Question: What was observed in the imaging?
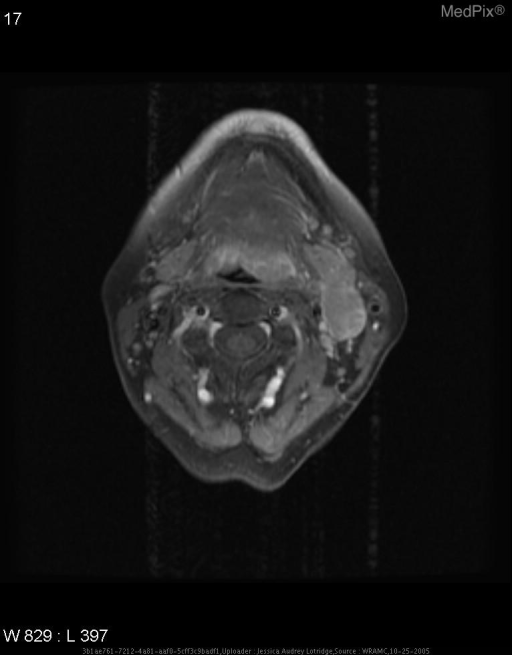
Answer: The imaging shows Neck CT: Mass adjacent to left parotid and medial to digastric measuring 2.8 (AP)x 1.6 (trans)x 4.5cm(cc).  Soft tissue asymmetry superior to left vallecula - mass cannot be excluded.

Neck MRI: Enhancing plaque-like mass measuring 0.9 x 2.2 x 3.4 cm at base of the tongue.  A second enhancing mucosal plaque-like lesion at same level of tongue base to the right of midline measuring 1.5cm (trans) x 2.9cm (CC) x 6mm thick.  Masses do not appear to extend into musculature of tongue.  Hemorrhagic and necrotic lymph node in level 1 left side just inferior to mandible and deep portion of parotid lateral to carotids measuring 3 x 1.8 x 3.8cm.  Second necrotic node above previous measuring 1.1 x 1.3 x 1.6cm. •  Post contrast.

•  Enhancing plaque-like mass at base of the tongue.

•  Second enhancing mucosal plaque-like lesion at same level to the right of midline.  Do not appear to extend into musculature.

•  Hemorrhagic and necrotic lymph node in level 1 left side of neck just inferior to mandible and deep portion of parotic lateral to carotid vessels.

•  Second necrotic node above previous node..